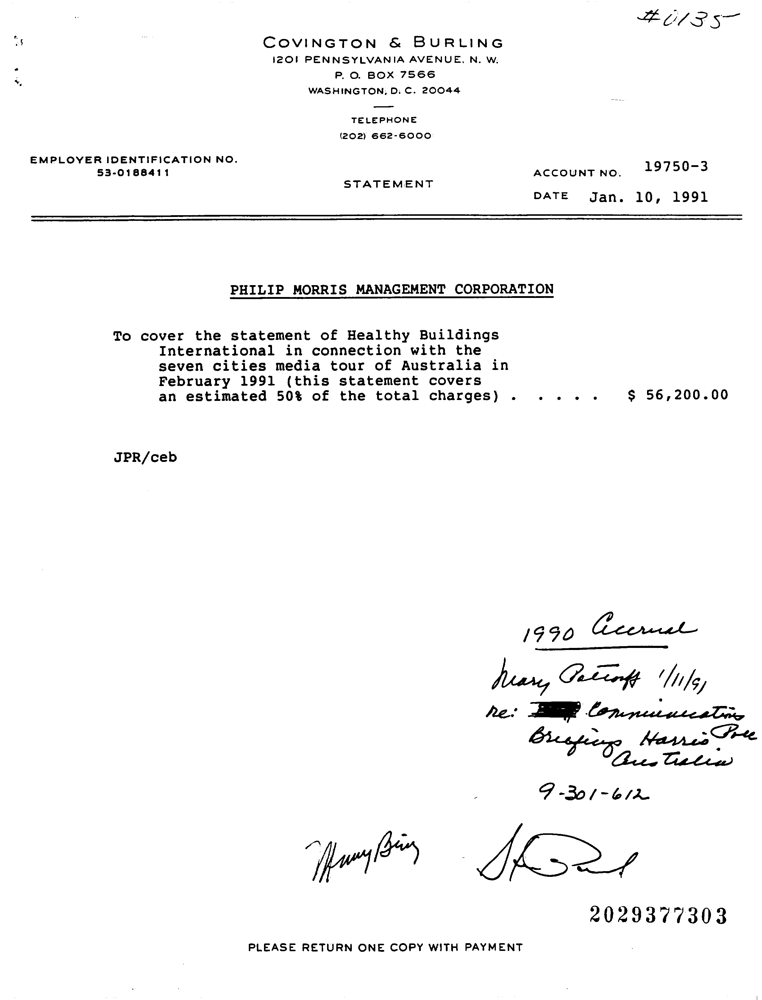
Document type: Invoice